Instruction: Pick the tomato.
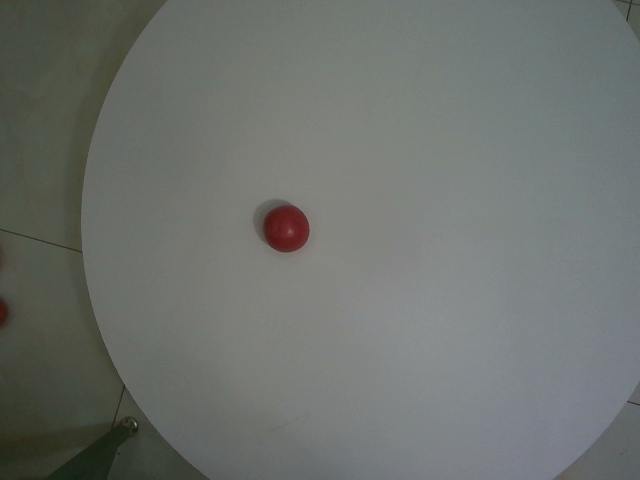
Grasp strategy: vertical